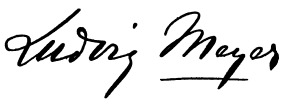
Signature of: ludvig meyer